Question: What was observed in the imaging?
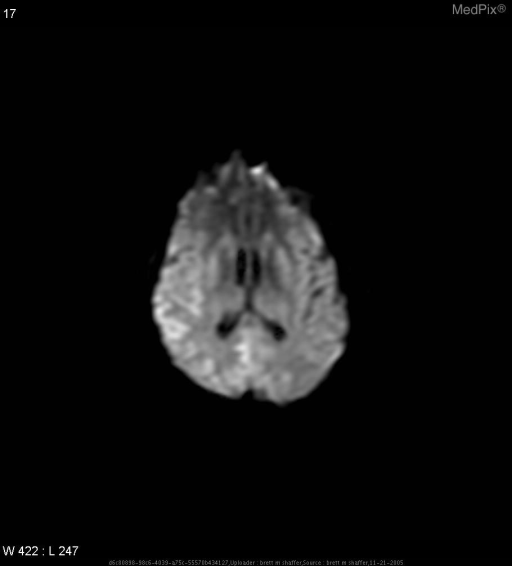
Answer: The imaging shows DWI Abnormalities in right occipital lobe/post temporal cortex w/o corresponding T2 changes.

PET: abnormal hypometabolism R cerebrum and R cerebellum. Diffusion weighted image shows abnormal hyperintense cortical ribbon of right occipital lobe with extension into right posterior temporal lobe..